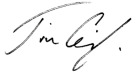
Signature of: timothy griffin